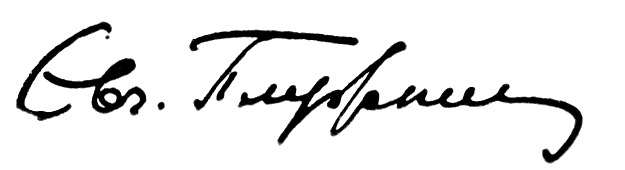
Signature of: yevhen pluzhnyk